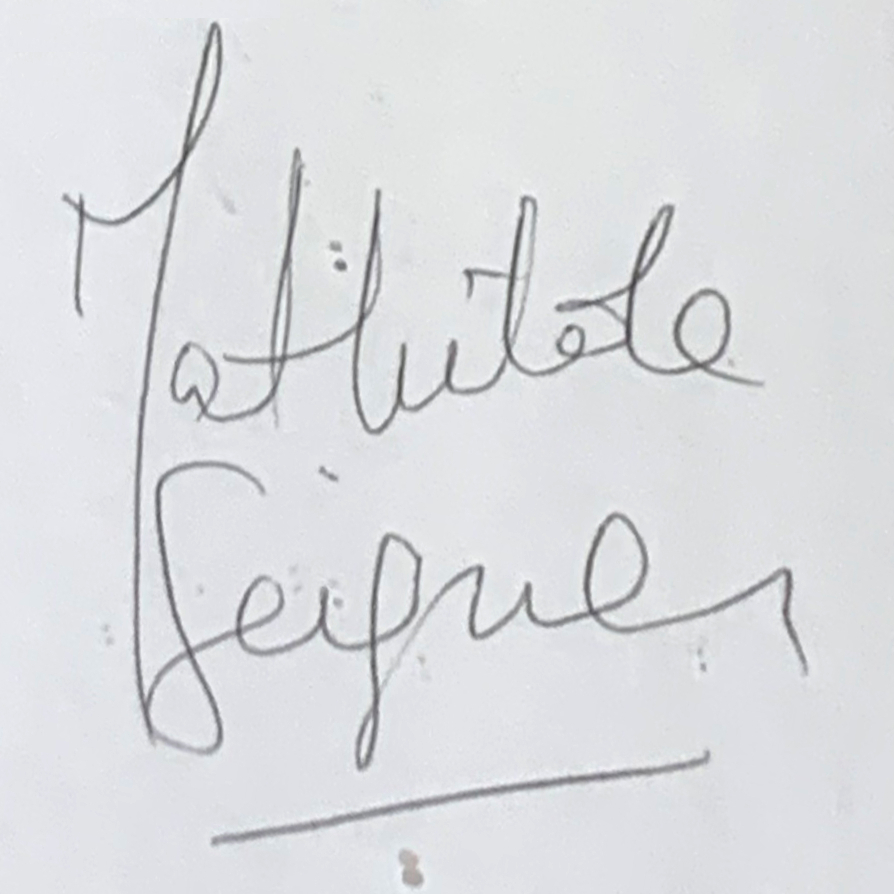
Signature of: mathilde seigner